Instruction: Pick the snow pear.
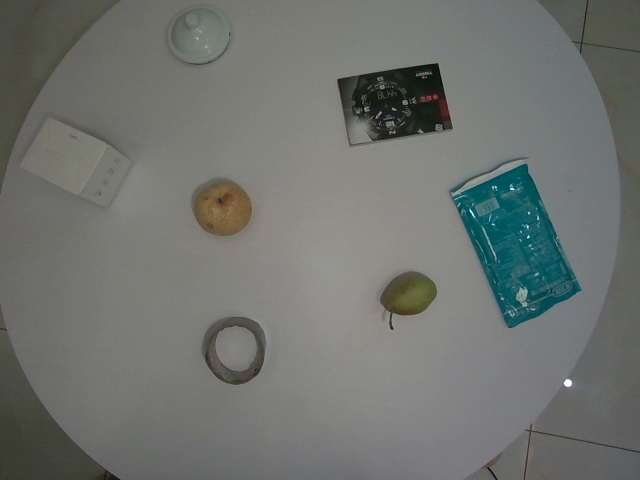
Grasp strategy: vertical